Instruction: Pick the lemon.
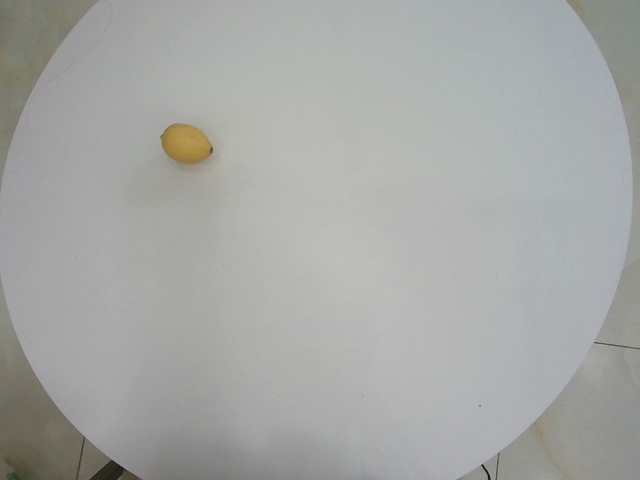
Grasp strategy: vertical